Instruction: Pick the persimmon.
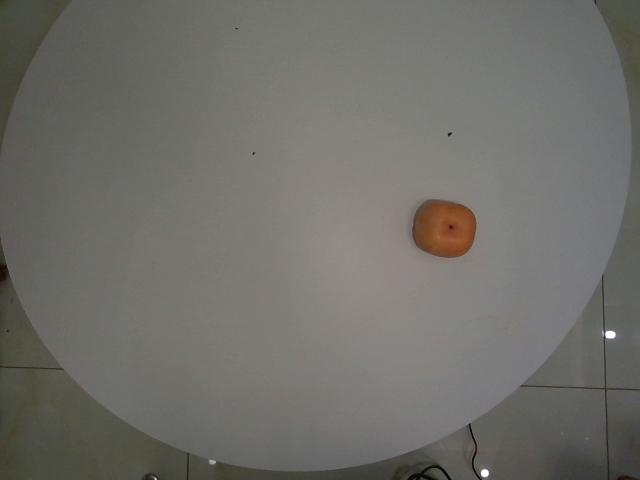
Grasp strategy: vertical